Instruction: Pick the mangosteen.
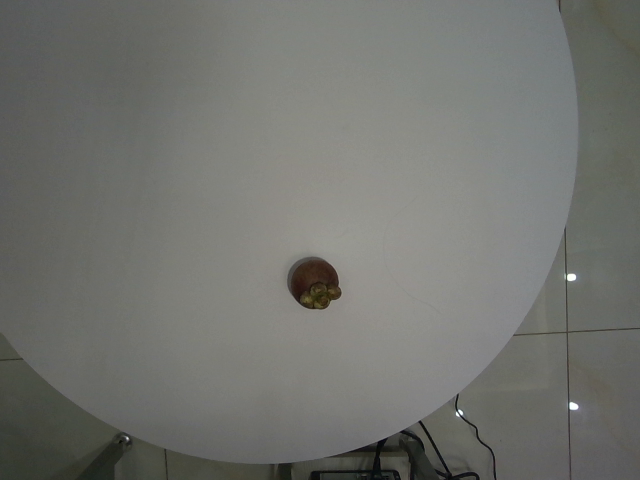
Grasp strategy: vertical